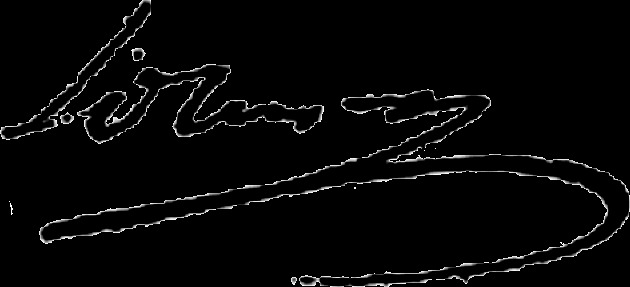
Signature of: jean antoine louis